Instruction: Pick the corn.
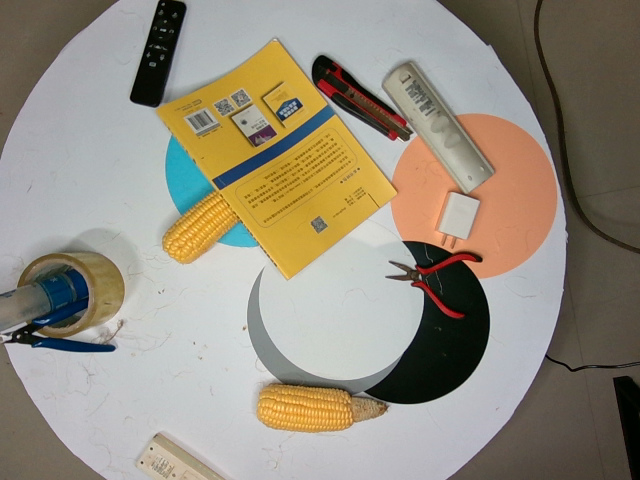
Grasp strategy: vertical